Question: Explain the disease:
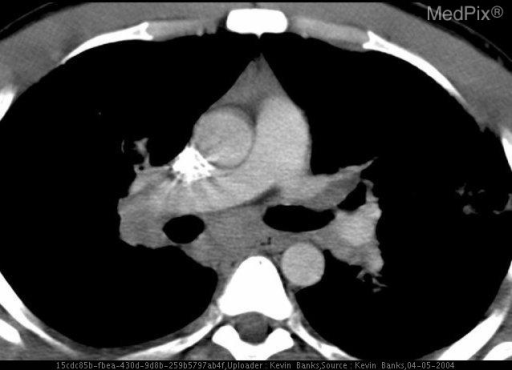
Answer: The disease is discussed as: Sarcoidosis is a multisystem granulomatous disorder of unknown etiology characterized by the presence of noncaseating granulomas in several affected organs. It is typically a disease of young adults, with a peak incidence in the third decade. The diagnosis is suggested by a combination of consistent clinical and radiological findings along with the presence of some nonspecific features such as depressed delayed-type hypersensitivity, abnormal immunoglobulins, hypercalcaemia, and elevated serum angiotensin-converting enzyme. It can be confirmed by biopsy evidence of widespread noncaseating granulomas. Pulmonary involvement accounts for most of the morbidity and mortality associated with sarcoidosis. The disease has a worse prognosis in blacks than whites, with a greater tendency for chronicity and multiorgan involvement.

About 90% of patients will have an abnormal chest radiograph at some stage, showing lymphadenopathy, parenchymal opacities, or both. Other findings are uncommon and seldom occur in isolation. Sarcoidosis is traditionally staged according to its appearance on the chest radiograph: stage I, lymphadenopathy; stage II, lymphadenopathy with parenchymal opacity; stage III, parenchymal opacity alone. Low stages at presentation carry a better prognosis than high stages.

Lymphadenopathy is evident on the chest radiograph in about 70–80% of patients at some time during the course of the condition. Sarcoidosis is characterized by bilateral, symmetrical hilar and paratracheal lymphadenopathy. In 90% of patients with lymphadenopathy, nodal enlargement is maximal on the first radiograph and usually disappears within 6–12 months. In about 5%, however, large nodes persist more or less indefinitely, and these can be a source of confusion when found later with other incidental chest pathology. Recurrence of lymphadenopathy is virtually unrecorded. The lymph nodes may calcify, sometimes in a characteristic eggshell fashion. This latter feature is shared by only a few conditions.

About 40% of patients presenting with nodal enlargement will develop parenchymal opacities, usually within a year, and of these, about one third will go on to have persistent (fibrotic) shadowing. Nodal enlargement does not develop after parenchymal opacities have appeared.

Parenchymal changes probably occur histologically in all patients but are only detected on the chest radiograph in 50–70% of cases. They may be classified as reversible, nonreversible (fibrotic), and mixed. Changes may resolve completely (two thirds of cases) or in part, leaving irreversible fibrosis. There are three major patterns of reversible opacity: irregular or rounded 2-4mm nodules, patchy airspace consolidation, or rarely 1-4cm irregular nodules. Characteristically they appear as the nodal enlargement is subsiding, in contrast to lymphoma in which these abnormalities tend to progress in unison.

Parenchymal opacities are well demonstrated on high-resolution CT. High-resolution CT is very sensitive and the findings are frequently highly specific for sarcoidosis. The principal abnormality is 1–5 mm nodules distributed in a perilymphatic fashion, predominantly along the bronchovascular bundles and subpleurally and, to a lesser extent, along interlobular septa.

Other manifestations of sarcoidosis include pleural thickening and effusions. These are unusual though and do not occur in isolation.

Cor pulmonale, mycetoma formation and pneumothorax are all recognized complications of this fibrotic stage.